Question: What is the name of the tenant mentioned in the document?
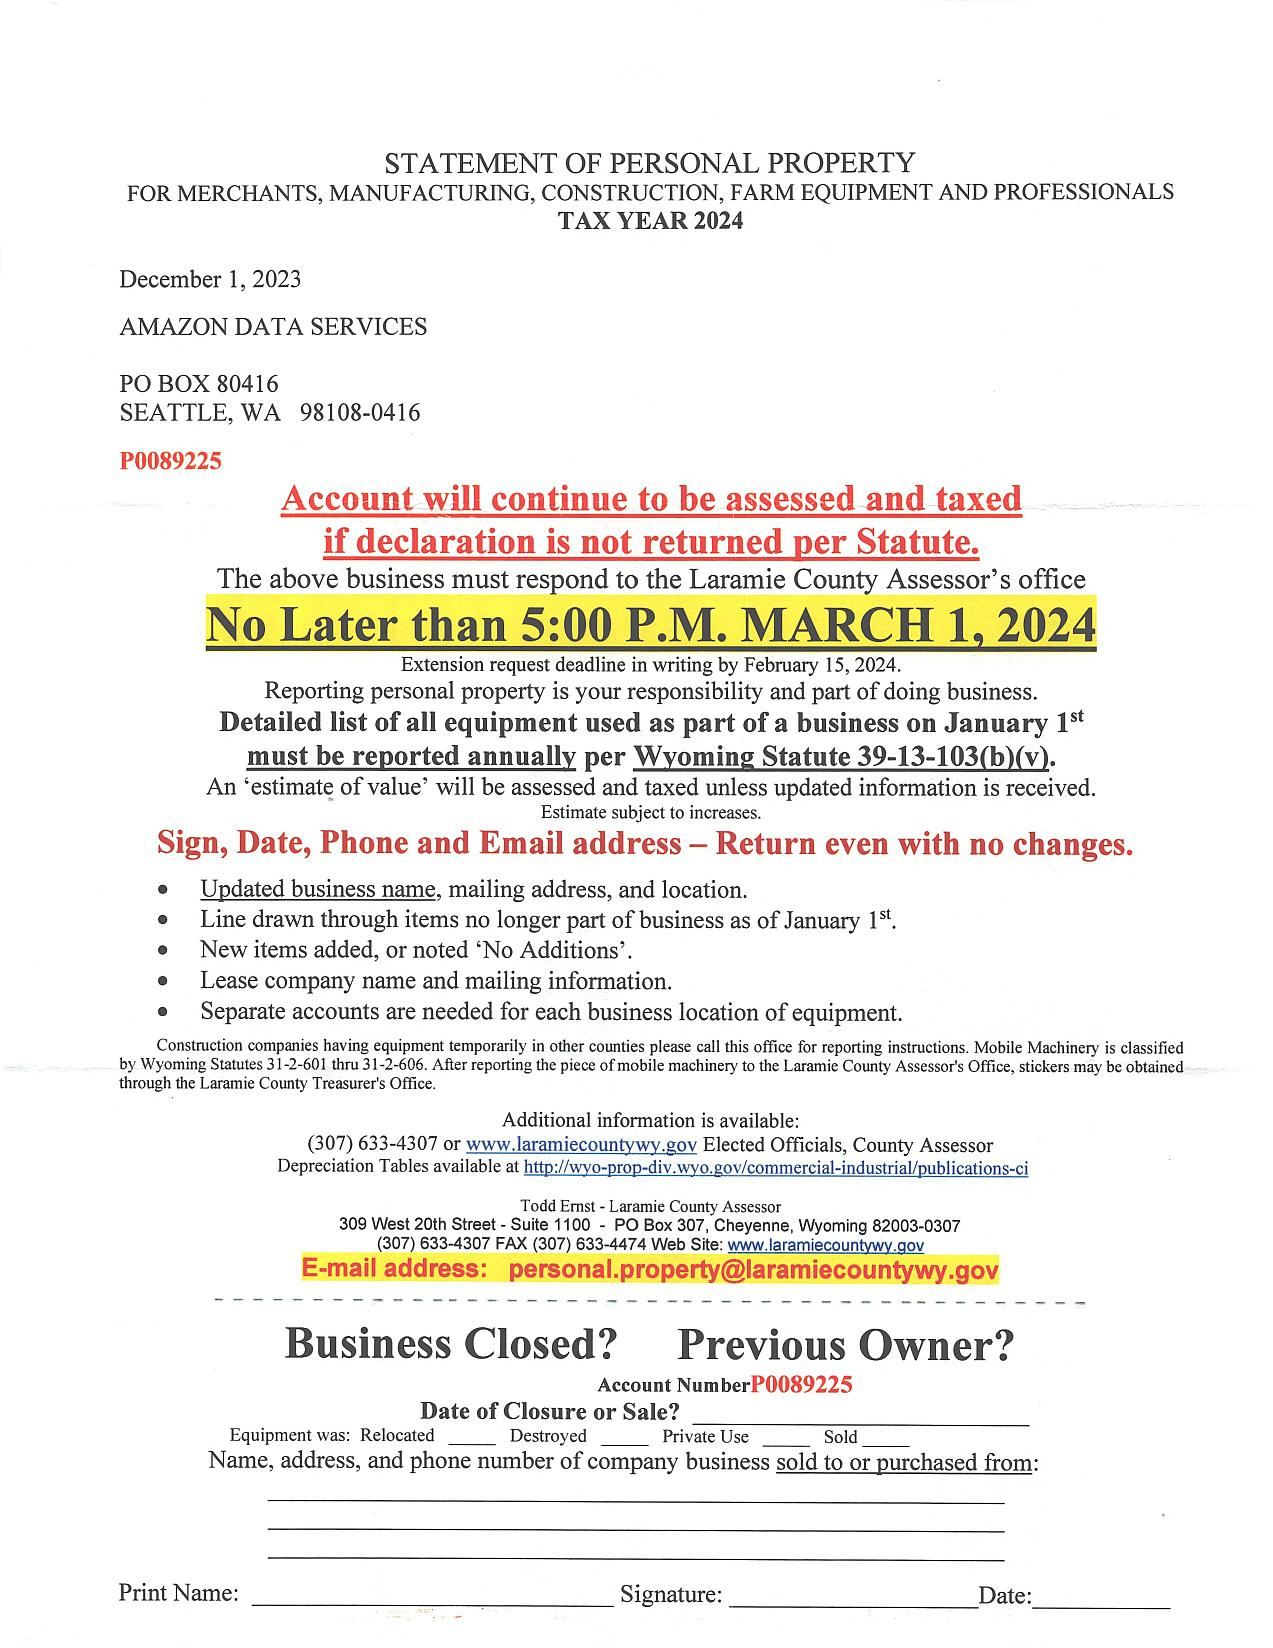
Answer: "AMAZON DATA SERVICES"